Question: What appears to be the issue?
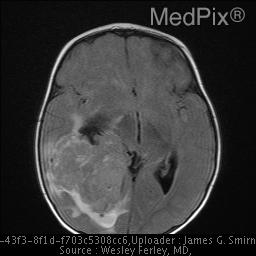
Answer: The findings suggest CT:  High density mass in the trigone of the right lateral ventricle. Mass effect.

MRI: Right lateral ventriclular mass with separate enhancing mass in left temporal horn, suggesting carcinoma.  Mass effect with midline shift.  Acute hemorrhage, right temporal horn, best seen on GRE images.  Trapping of right temporal horn. Hydrocephalus. The patient might have a history of 15 month old girl fell off a chair.  The following day, she was acting more somnolent.  Head CT was abnormal..